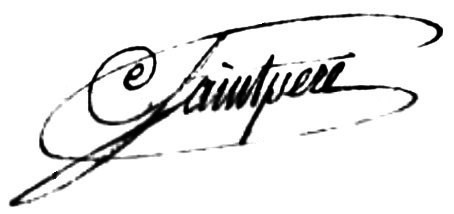
Signature of: claude saintpère